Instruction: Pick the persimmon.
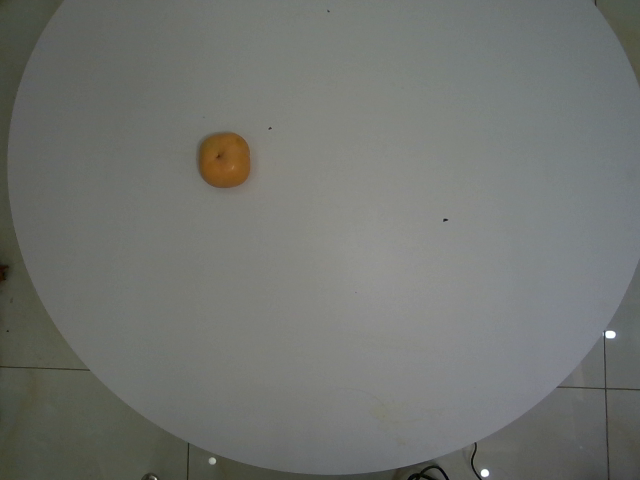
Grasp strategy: vertical